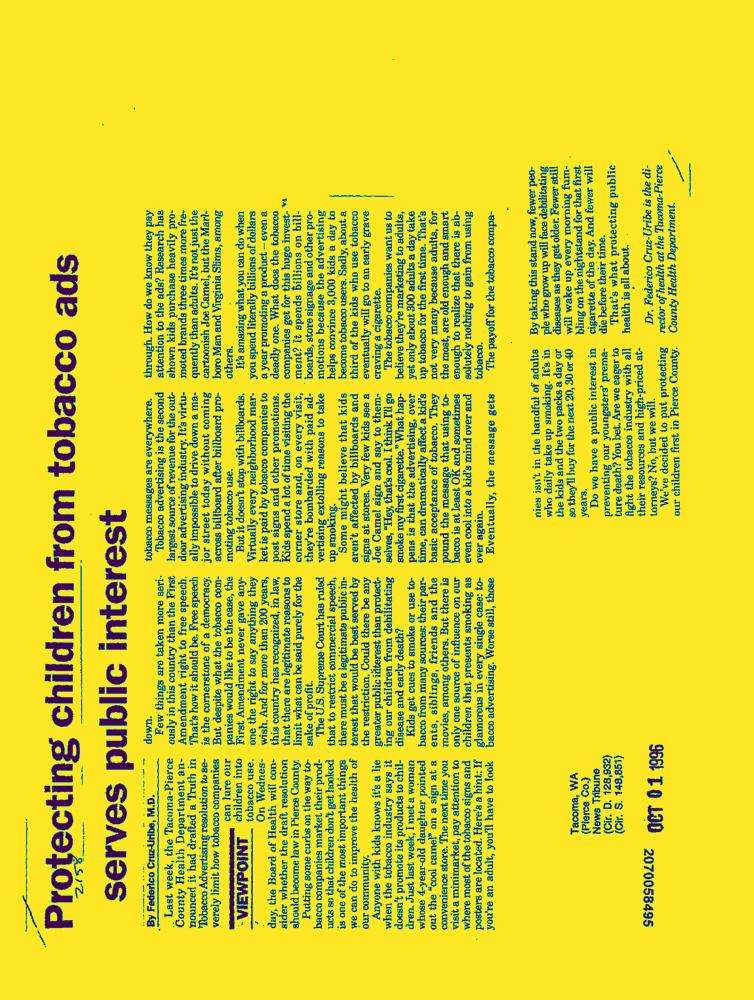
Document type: News-Article